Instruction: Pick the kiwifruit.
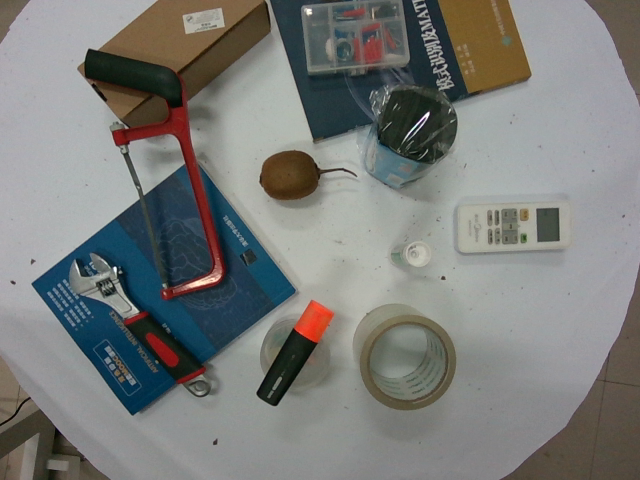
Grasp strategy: vertical